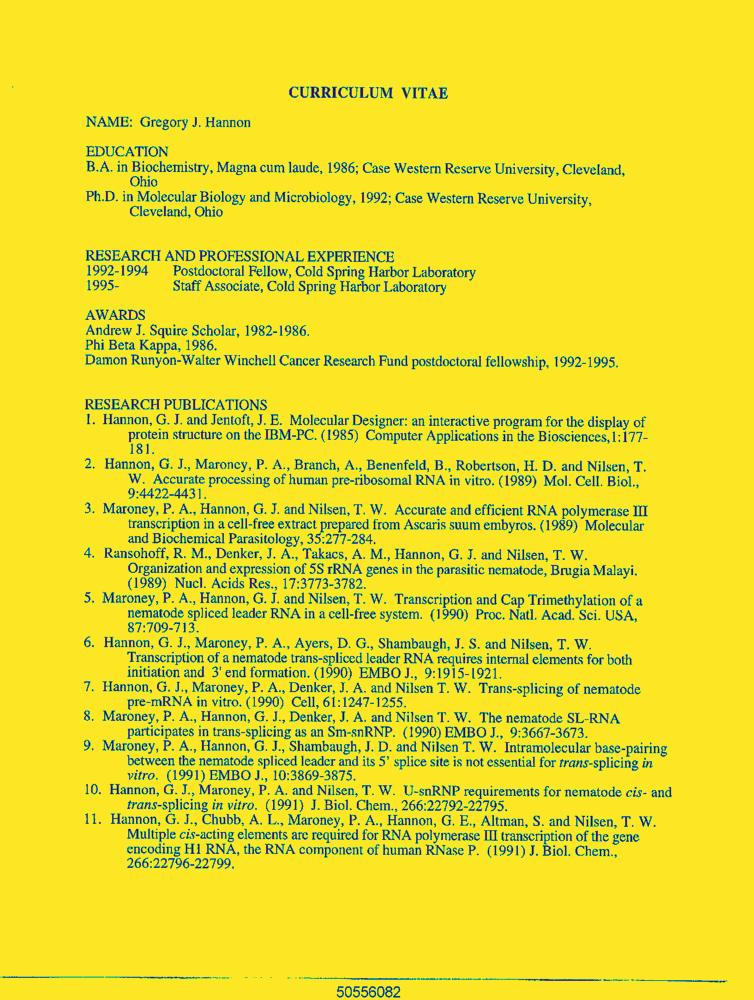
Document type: Resume-Doc